Question: Which state is mentioned in the document?
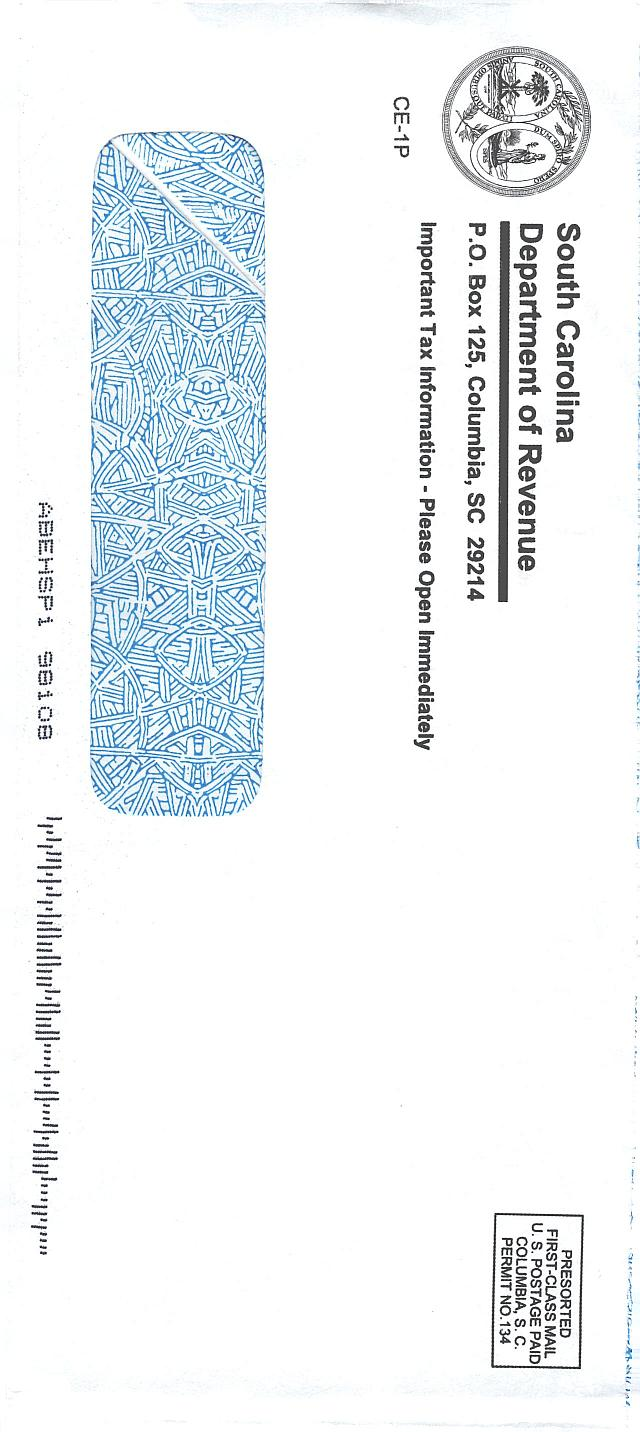
Answer: "South Carolina"